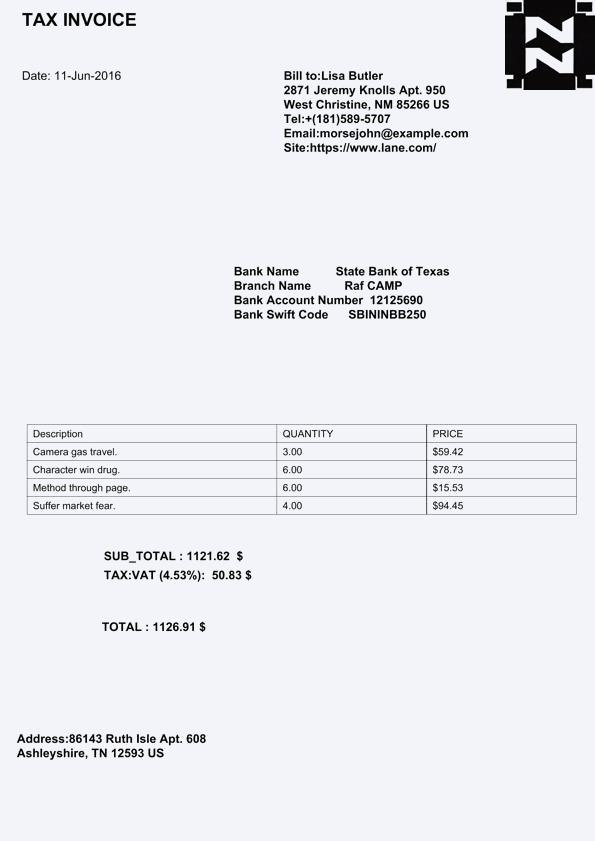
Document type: Invoice